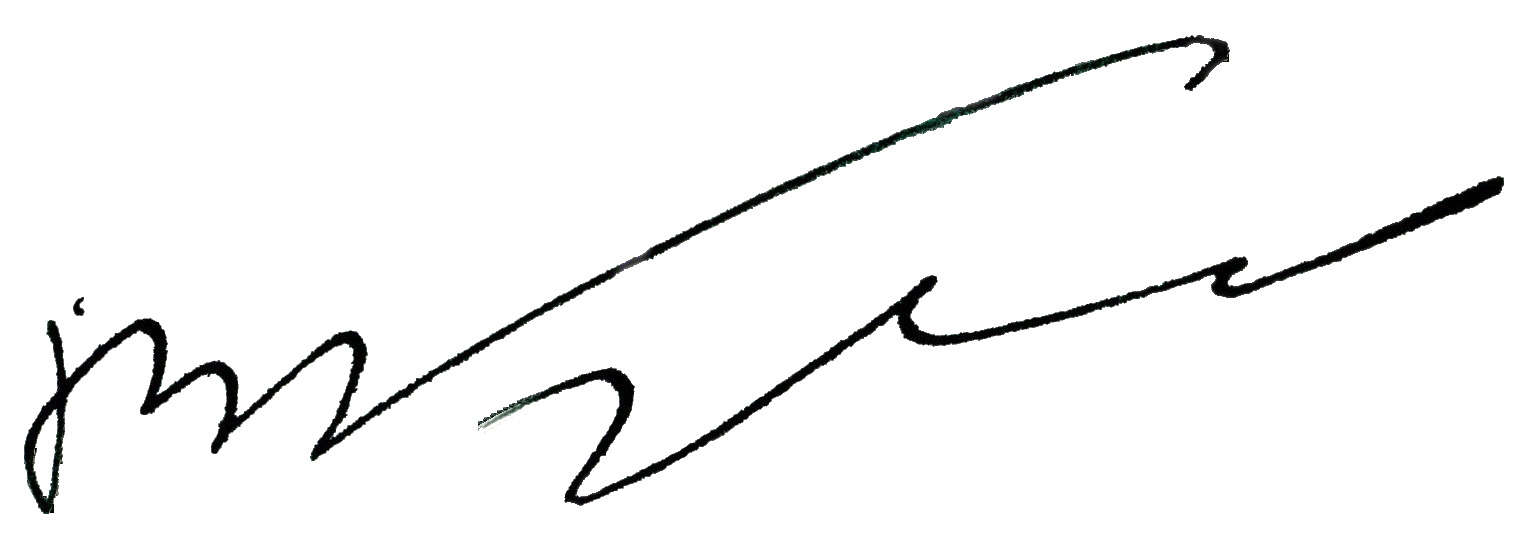
Signature of: mikhail yangel